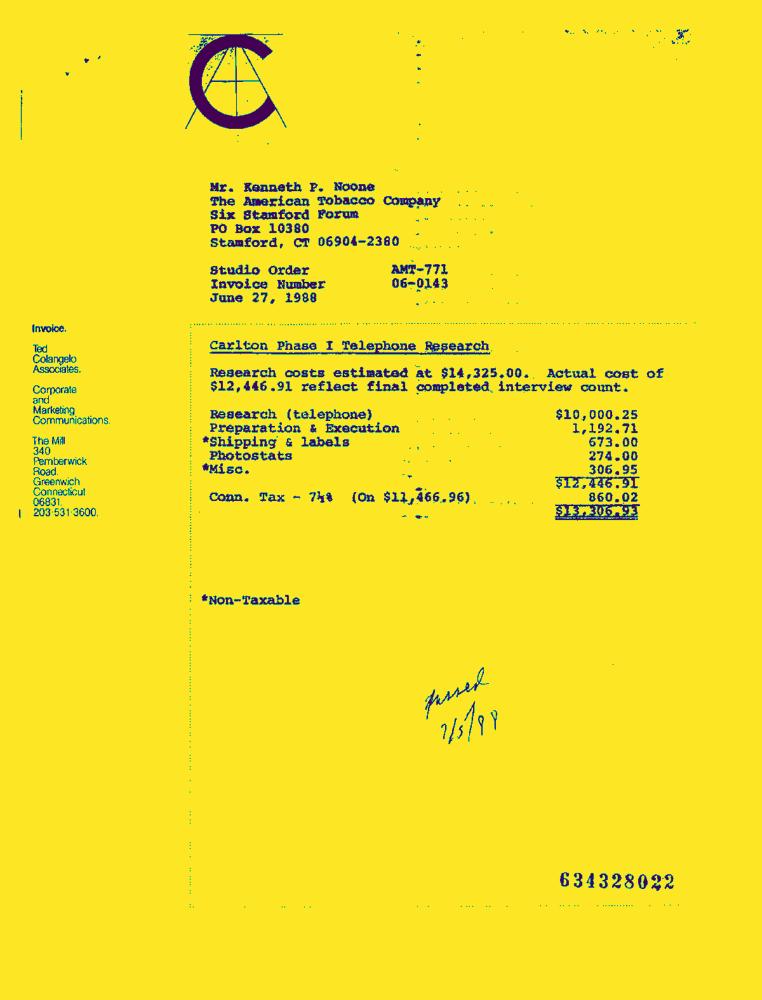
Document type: Invoice-Doc